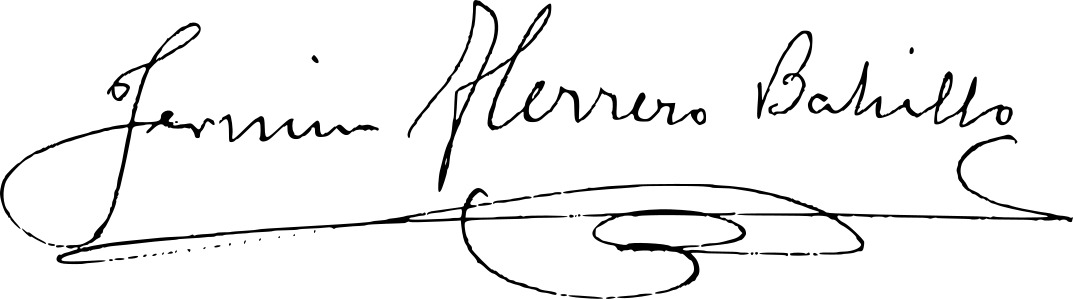
Signature of: fermín herrero bahillo